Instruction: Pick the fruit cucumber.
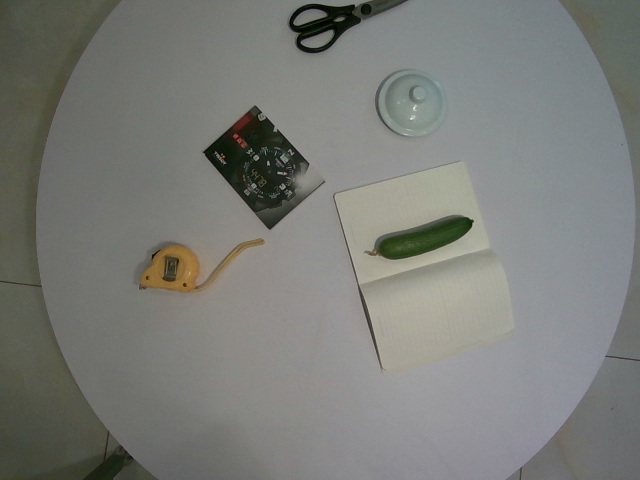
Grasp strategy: vertical